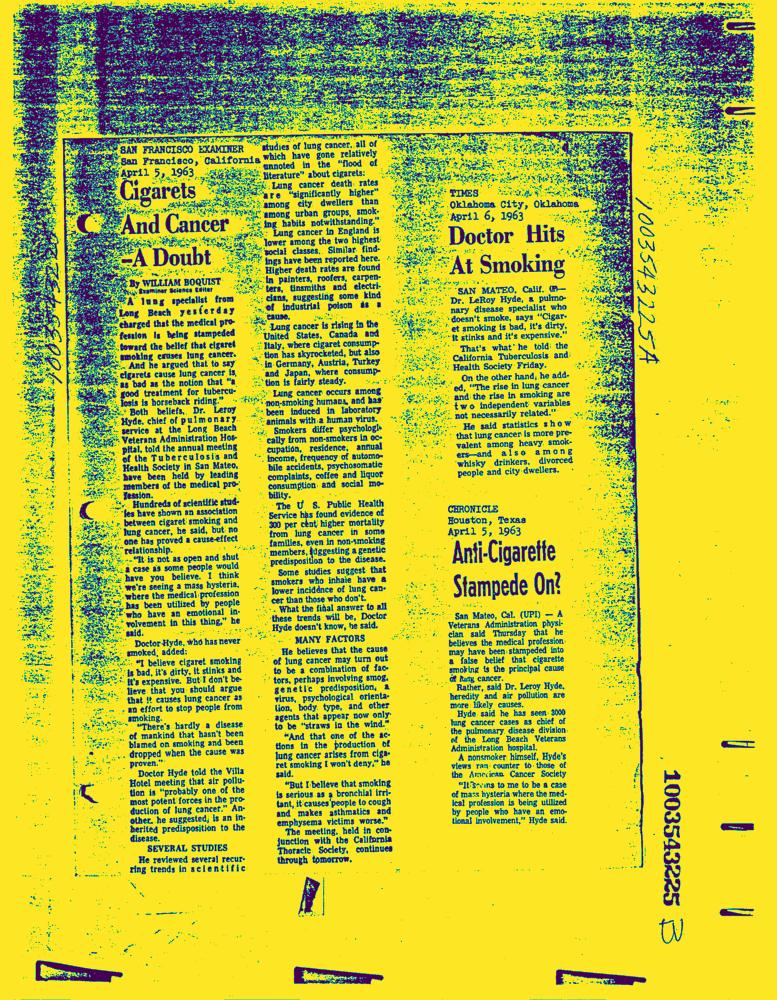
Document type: News-Article